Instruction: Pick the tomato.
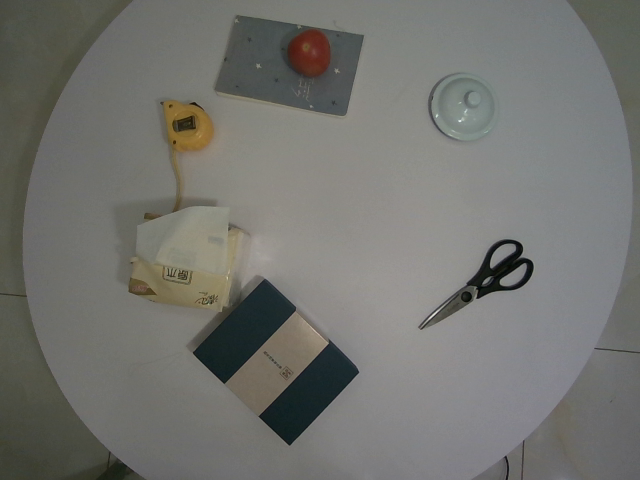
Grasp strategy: vertical